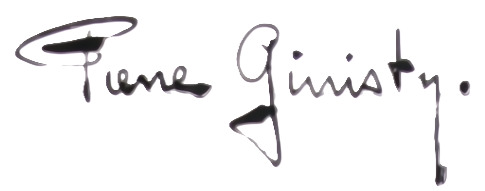
Signature of: pierre ginisty